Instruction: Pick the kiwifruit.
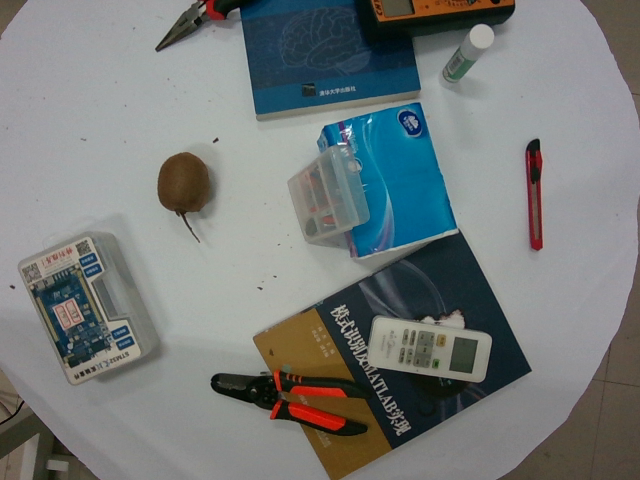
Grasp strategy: vertical